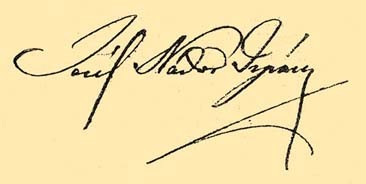
Signature of: archduke joseph palatine of hungary